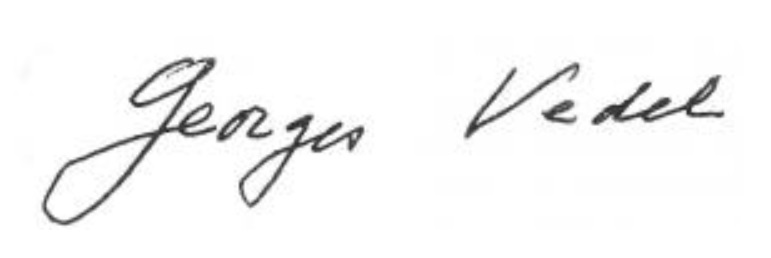
Signature of: georges vedel